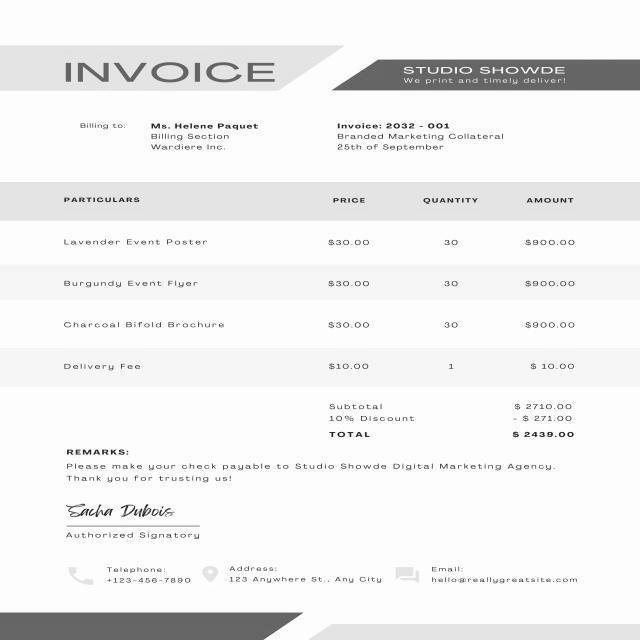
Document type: Invoice